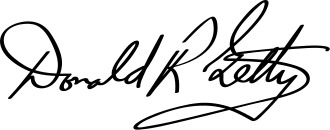
Signature of: don getty